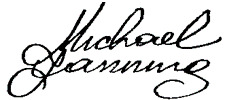
Signature of: michael c fanning